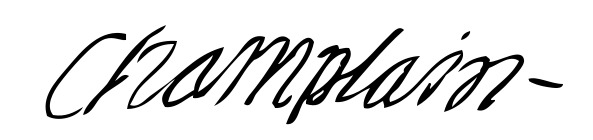
Signature of: samuel de champlain